Question: What might the diagnosis be?
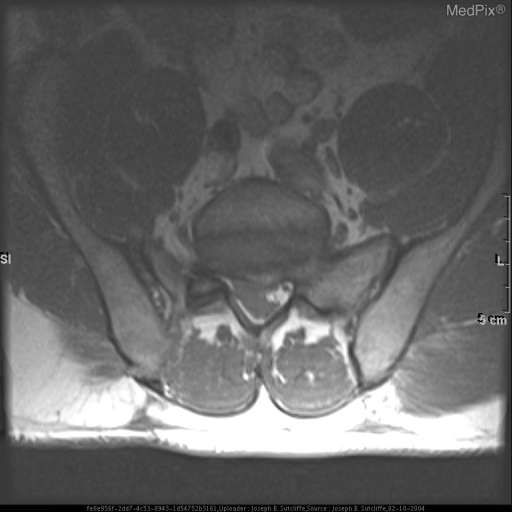
Answer: The possible diagnosis includes L5-S1 Disk extrusion/sequestered disk with compression of cauda equina

Other extradural spinal lesions, much less likely in light of patient's history:
Spinal canal meningioma
Spinal canal schwannoma
Spinal canal neurofibroma
Chordoma
Dural or extradural metastatic disease (e.g. lymphoma)
Spinal AVM
Osteochondroma.